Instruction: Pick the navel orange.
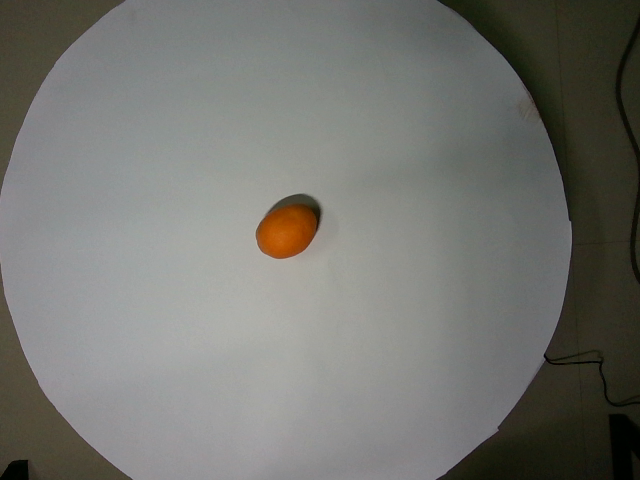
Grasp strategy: vertical